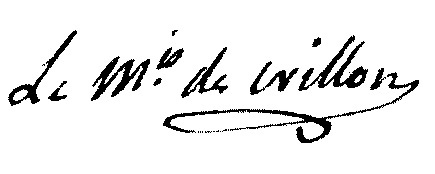
Signature of: louis pierre nolasque de balbes de berton de crillon